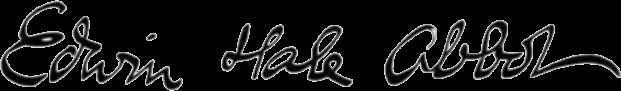
Signature of: edwin hale abbot